Question: What could the diagnosis suggest?
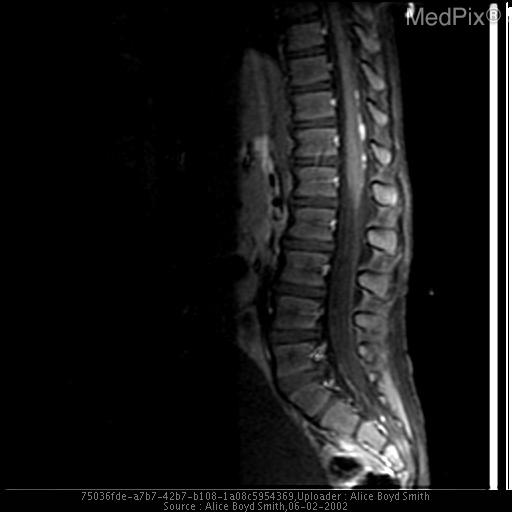
Answer: The possible diagnosis includes Ependymoma, malignant astrocytoma
CSF dissemination (carcinomatous meningitis).